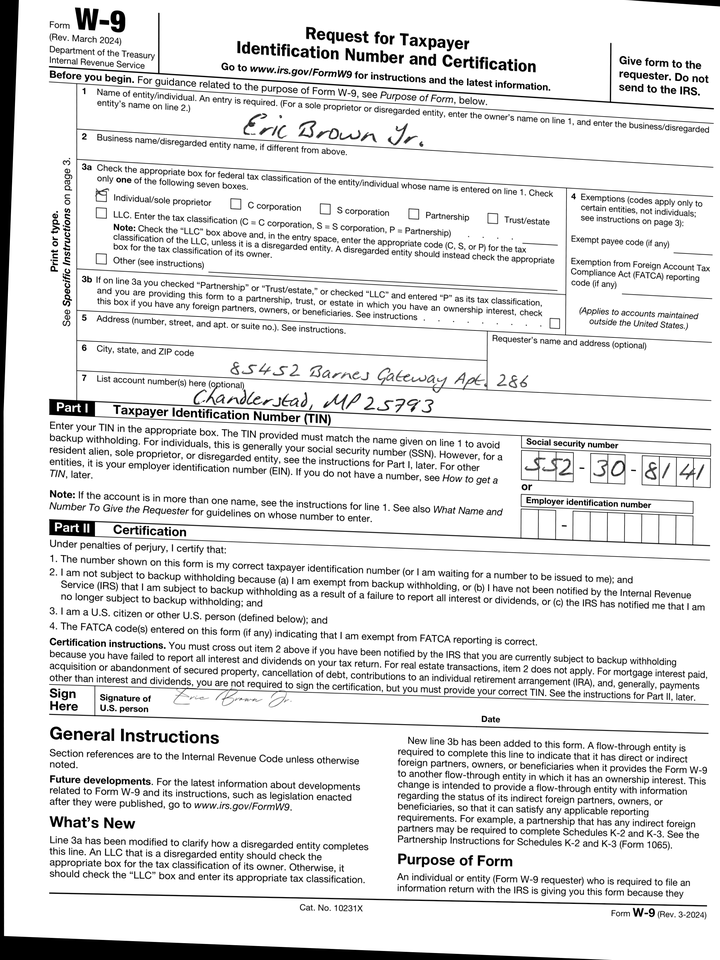
adr1: 85452 Barnes Gateway Apt. 286
adr2: Chandlerstad, MP 25793
cbx: yes
ssn: 552308141
enm: Eric Brown Jr.